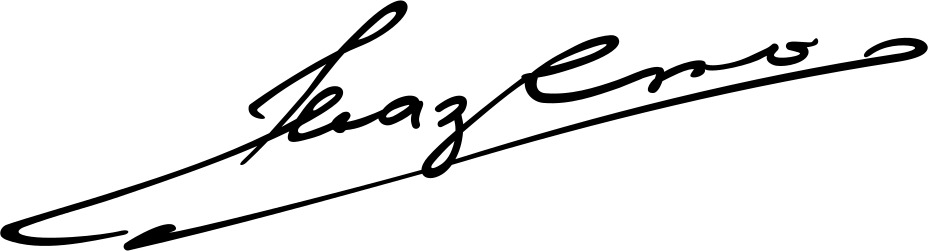
Signature of: iljaz reka